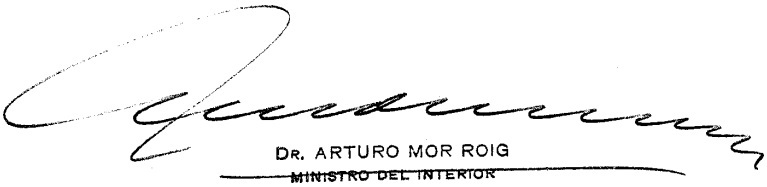
Signature of: arturo mor roig